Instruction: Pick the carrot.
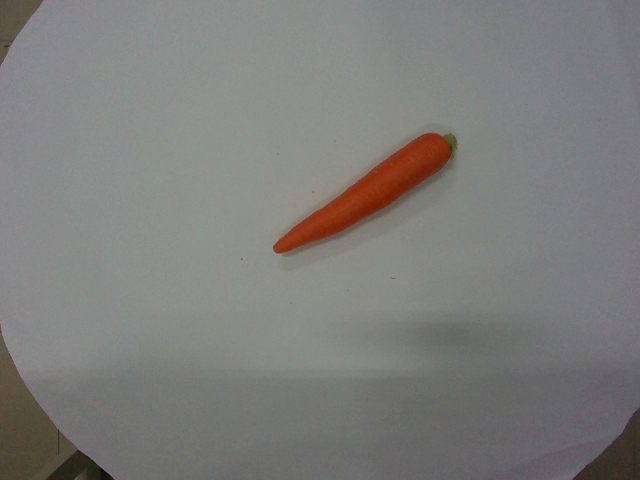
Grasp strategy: vertical